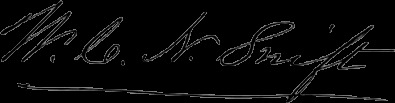
Signature of: william cole nye swift